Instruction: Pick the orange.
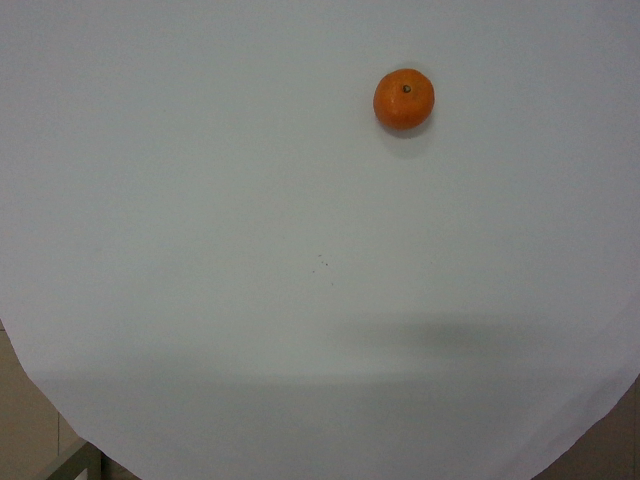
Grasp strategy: vertical